Question: What is the potential diagnosis?
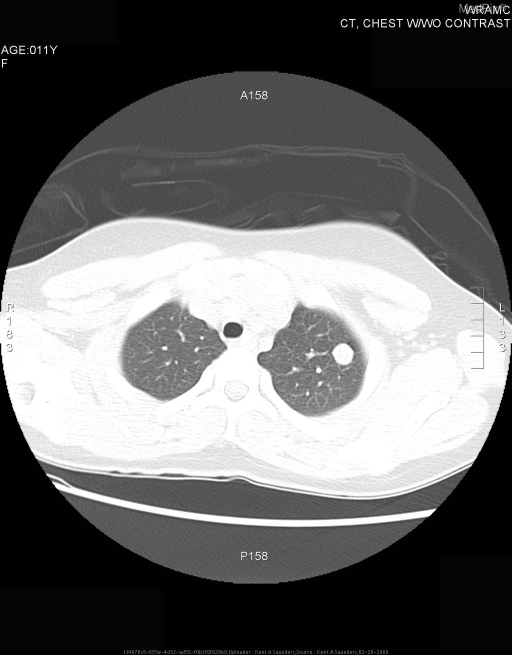
Answer: The possible diagnosis includes Granuloma
  -TB
  -Histoplasmosis
Hamartoma
Infectious
  - Pneumocystis carinii
  -Aspergilloma
Pulmonary metastatic disease
Primary pulmonary malignancy.